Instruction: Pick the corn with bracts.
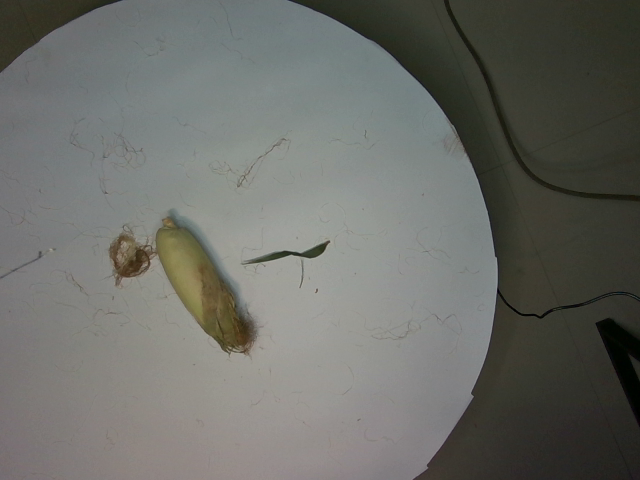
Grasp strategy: vertical